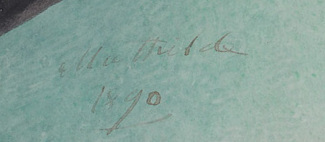
Signature of: mathilde bonaparte